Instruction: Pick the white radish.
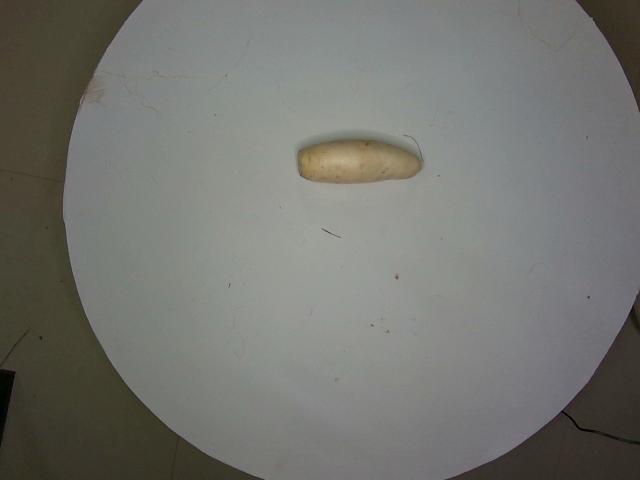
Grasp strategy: vertical